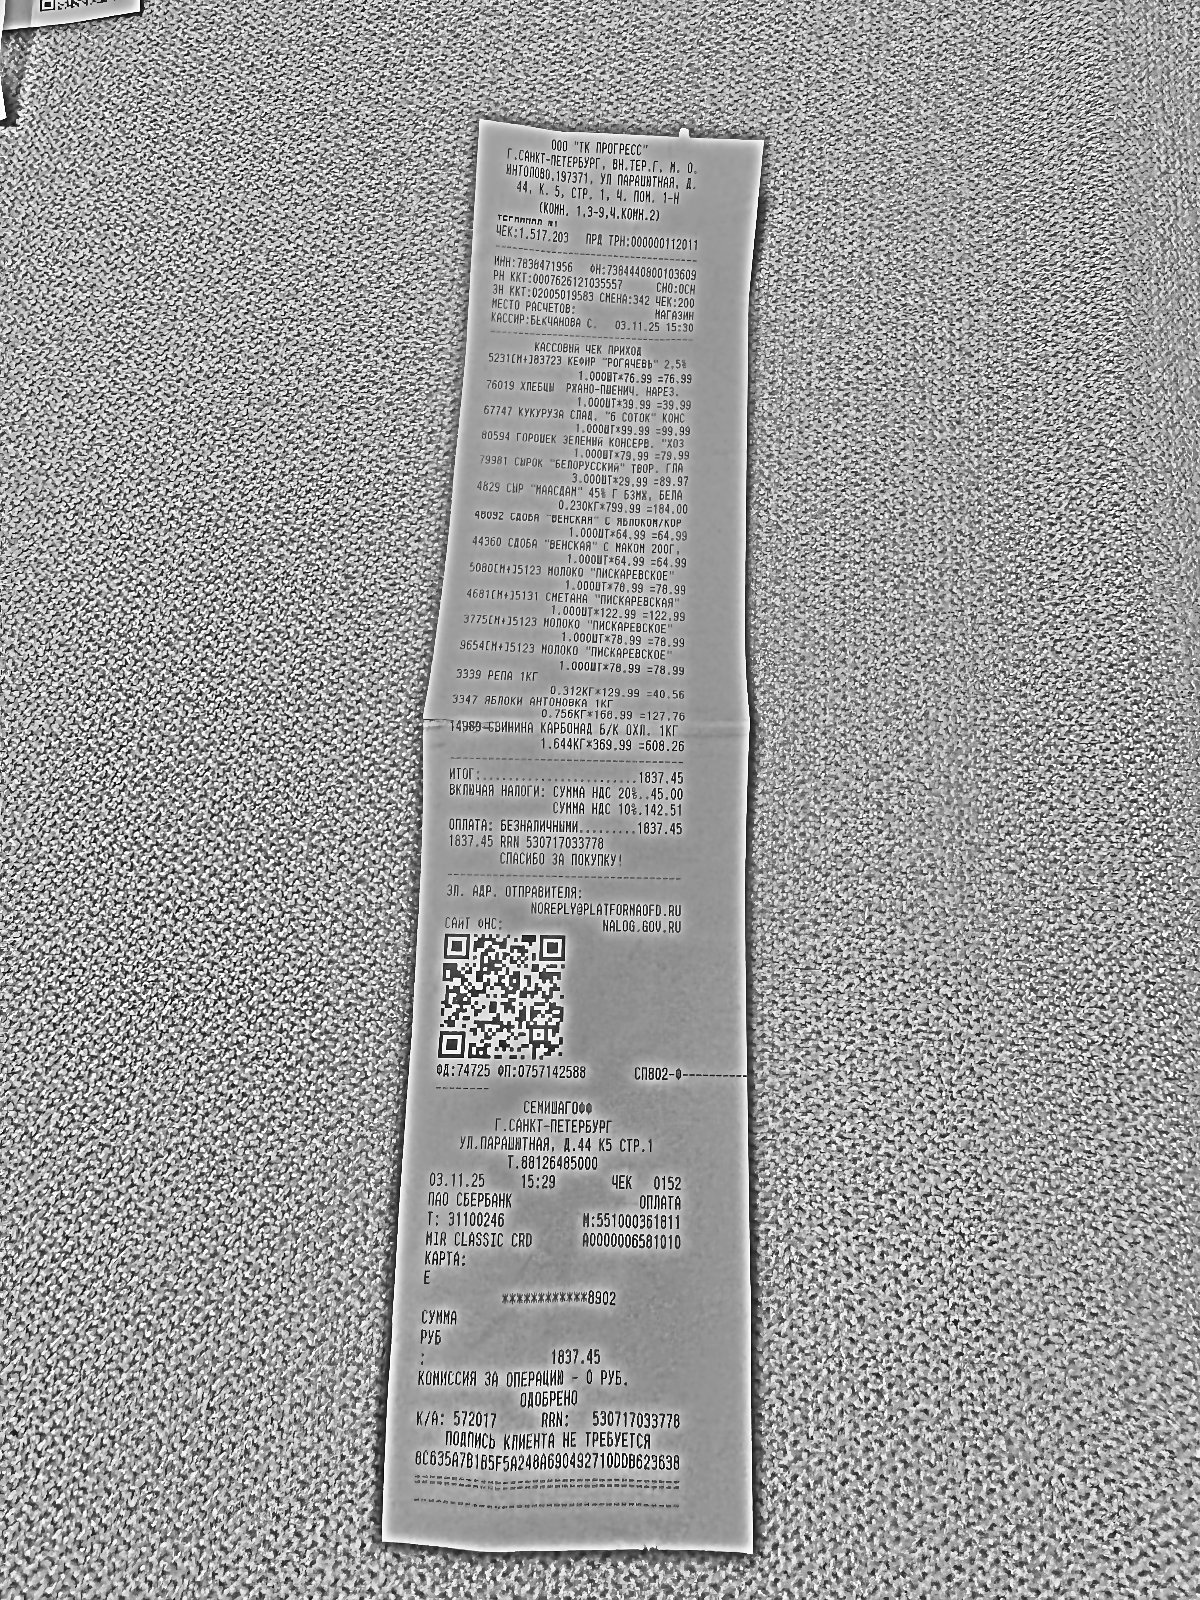
Продавец: ООО "ТК ПРОГРЕСС"
ИНН: 7838471956
Дата: 03.11.25
Товары: 5231[М+]83723 КЕФИР "РОГАЧЕВЪ" 2.5%; 76019 ХЛЕБЦЫ РЖАНО-ПШЕНИЧ. НАРЕЗ.; 67747 КУКУРУЗА СЛАД. "6 СОТОК" КОНС; 80594 ГОРОШЕК ЗЕЛЕНЫЙ КОНСЕРВ. "ХОЗ"; 79981 СЫРОК "БЕЛОРУССКИЙ" ТВОРОЖНЫЙ; 4829 СЫР "МААСДАМ" 45% Г БЗМЖ, БЕЛА; 48092 СДОБА "ВЕНСКАЯ" С ЯБЛОКОМ/КОР; 48092 СДОБА "ВЕНСКАЯ" С МАКОМ 200Г,; 5080[М+]5123 МОЛОКО "ПИСКАРЕВСКОЕ"; 4681[М+]5131 СМЕТАНА "ПИСКАРЕВСКАЯ"; 3775[М+]]5123 МОЛОКО "ПИСКАРЕВСКОЕ"; 9654[М+]]5123 МОЛОКО "ПИСКАРЕВСКОЕ"; 3339 РЕПА 1 КГ; 3347 ЯБЛОКИ АНТОНОВКА 1КГ; 14989 СВИНИНА КАРБОНАД Б/К ОХЛ. 1КГ
Количество: 1.000; 1.000; 1.000; 1.000; 3.000; 0.230; 1.000; 1.000; 1.000; 1.000; 1.000; 1.000; 0.312; 0.756; 1.644
Цена: 76.99; 39.99; 99.99; 79.99; 29.99; 799.99; 64.99; 64.99; 78.99; 122.99; 78.99; 78.99; 129.99; 168.99; 339.99
Сумма: 76.99; 39.99; 99.99; 79.99; 89.97; 184.00; 64.99; 64.99; 78.99; 122.99; 78.99; 78.99; 40.56; 127.76; 608.26
Итого: 1837.45